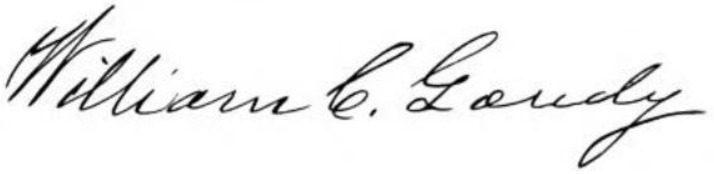
Signature of: william c goudy